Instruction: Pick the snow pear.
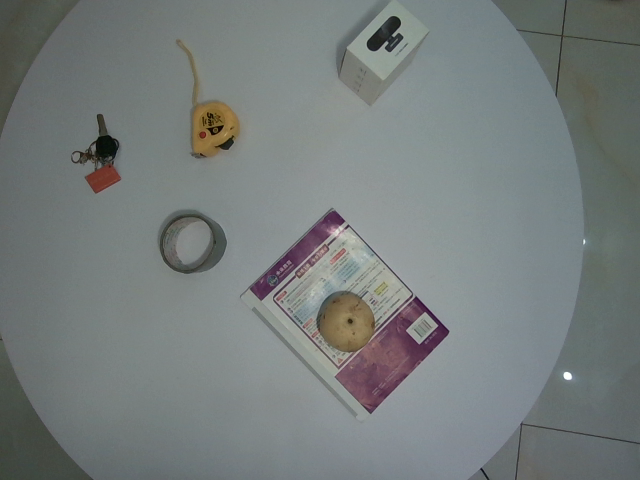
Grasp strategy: vertical